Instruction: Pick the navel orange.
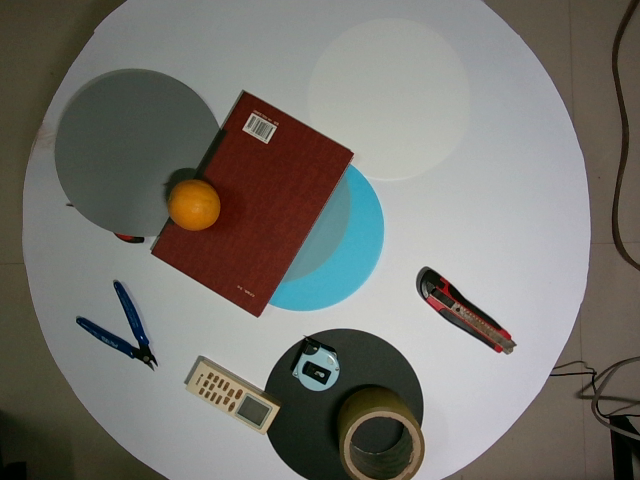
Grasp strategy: vertical